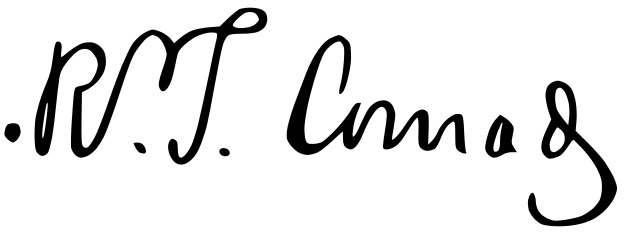
Signature of: robert t conrad